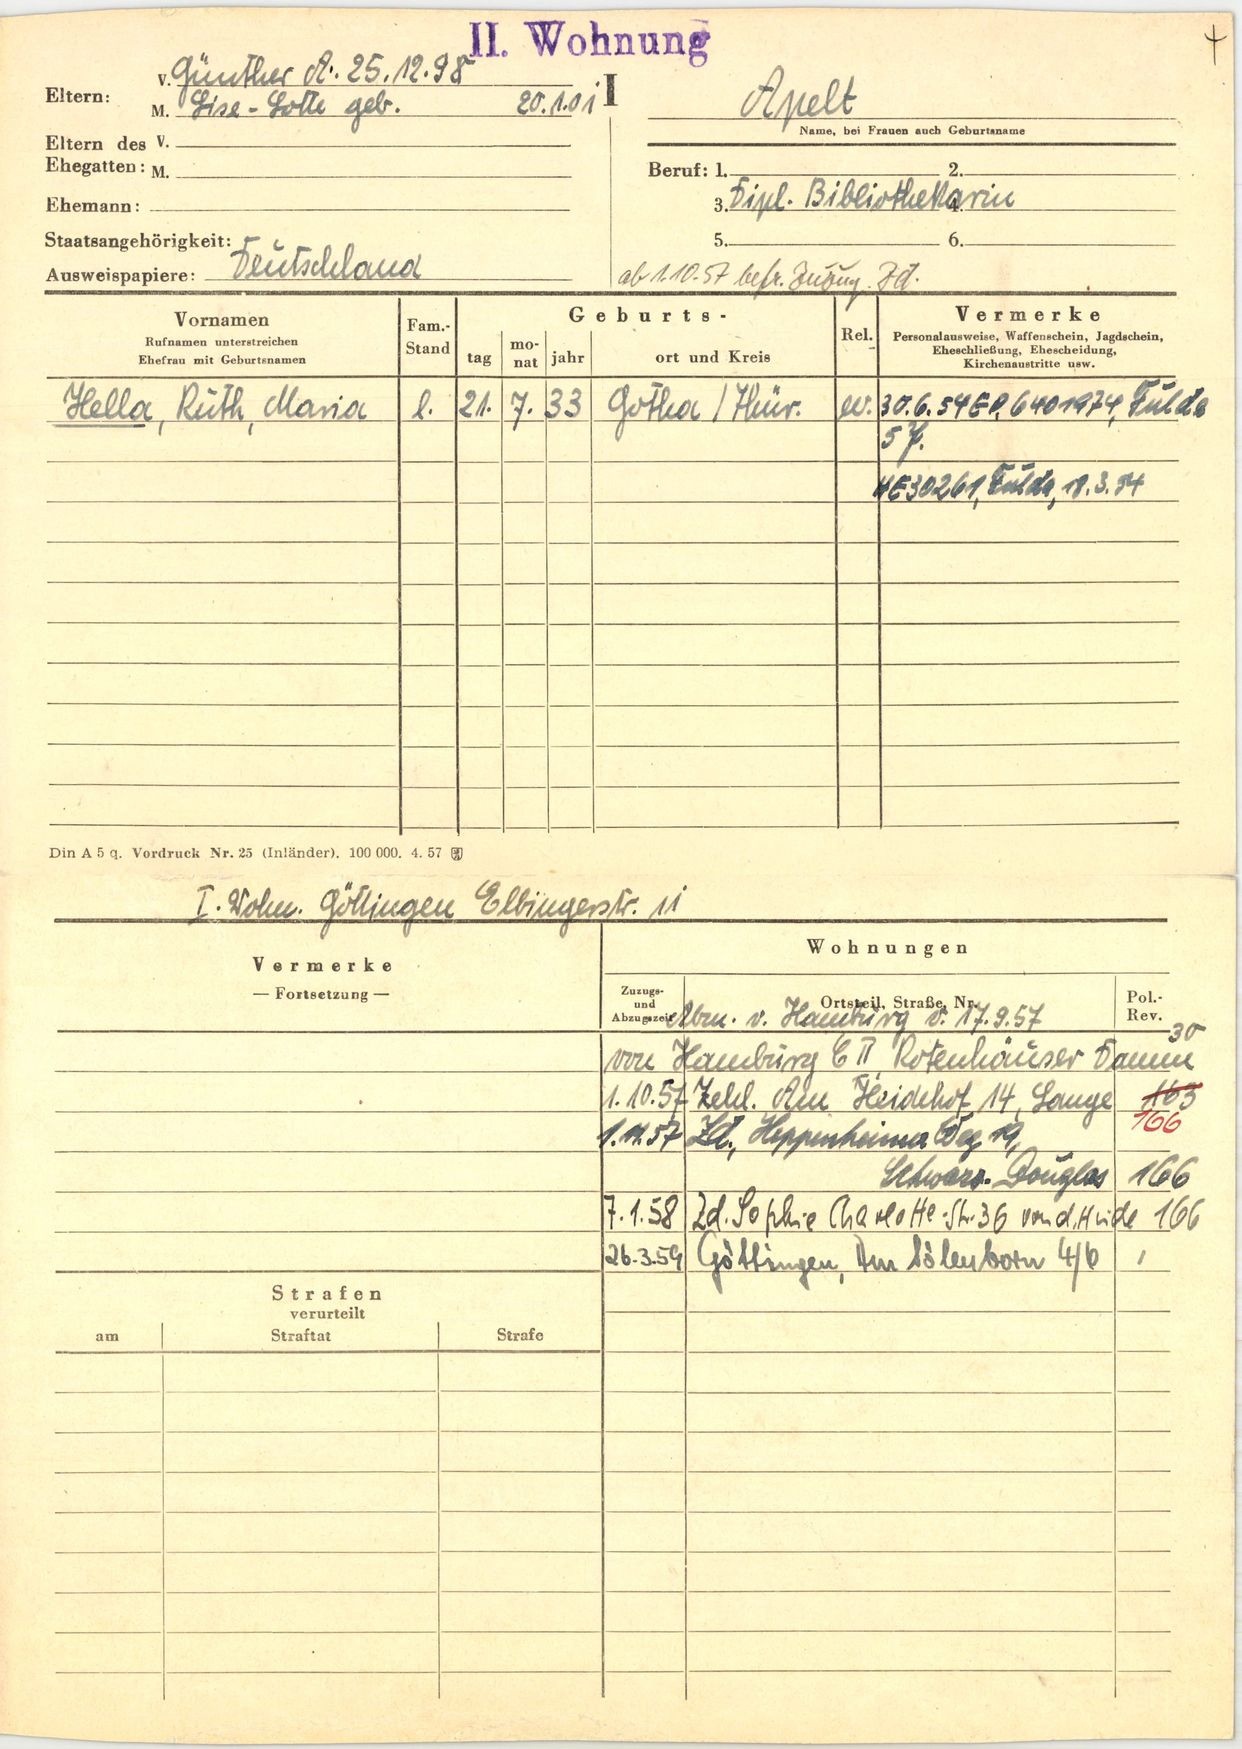
Apelt